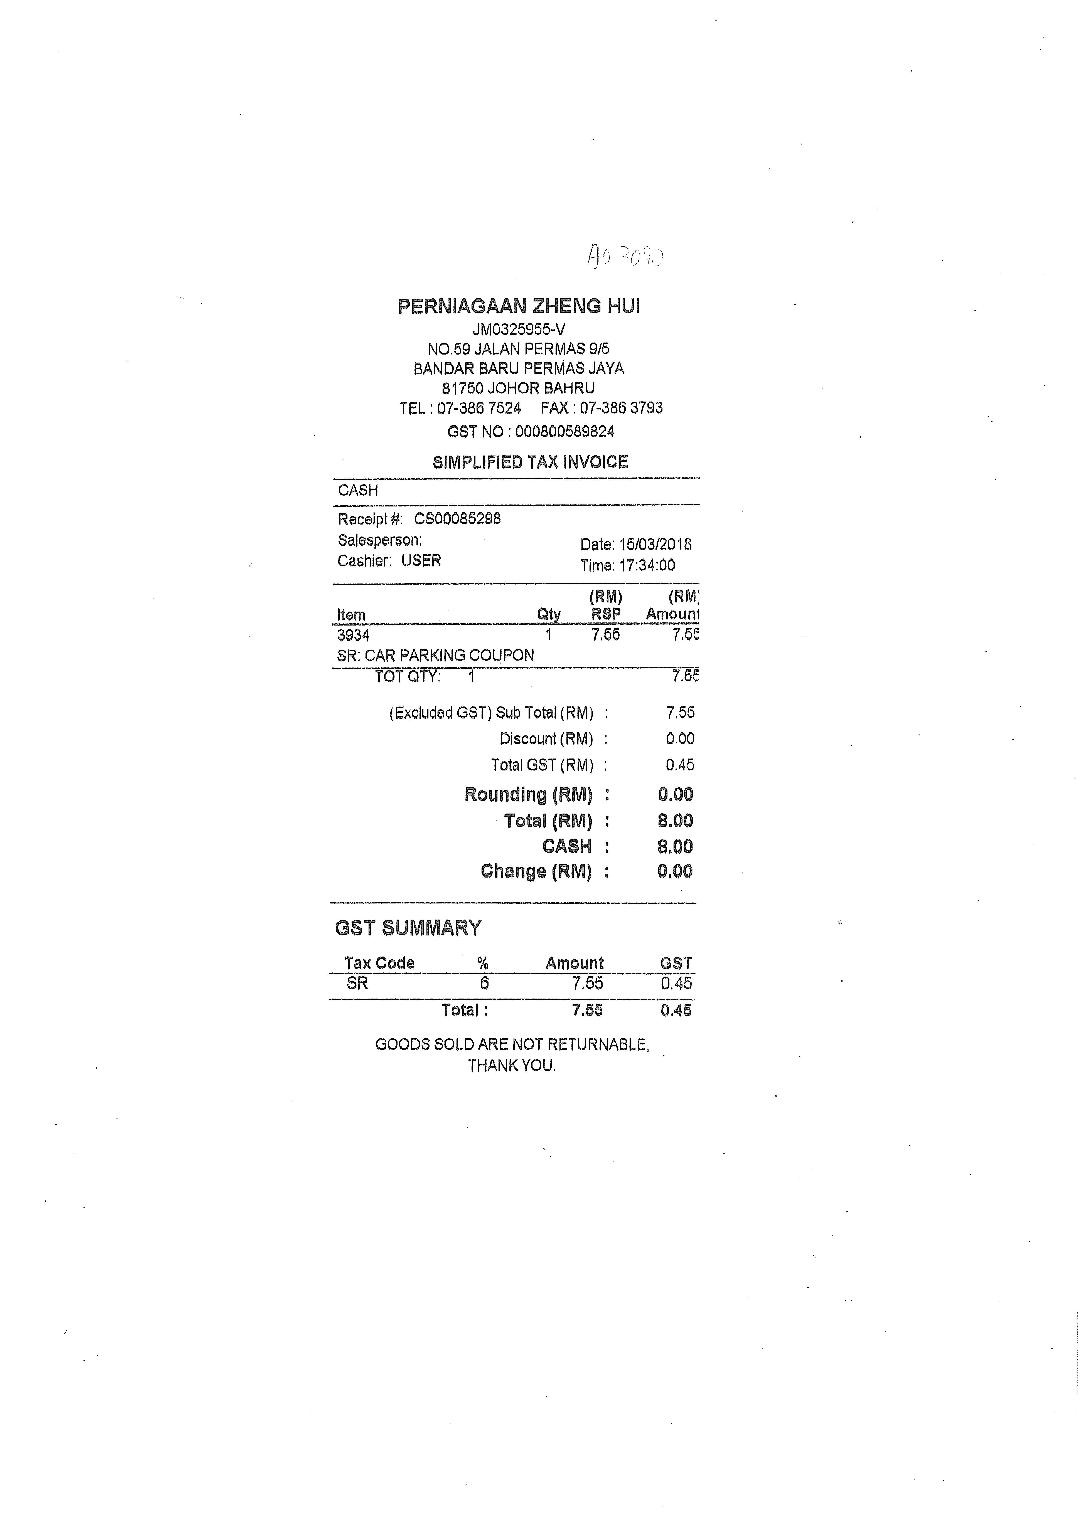
PERNIAGAAN ZHENG HUI
JM0325965-V
NO.59 JALAN PERMAS 9/5
BANDAR BARU PERMAS JAYA
81760 JOHOR BAHRU
TEL : 07-386 7524
GST NO : 000800589824
SIMPLIFIED TAX INVOICE
CASH
RACEJPT #:
CS00085298
SALESPERSON:
DATE: 15/03/2018
CASHIER:
USER
TIME: 17:34:00
(RM)
(RM)
ITEM
QTY
RSP
AMOUNT
3934
1
7.65
7.55
SR: CAR PARKING COUPON
TOT QTY:
1
7.66
(EXCLUDED GST) SUB TOTAL (RM) :
7.55
DISCOUNT (RM) :
0.00
TOTAL GST (RM) :
0.45
ROUNDING (RM) :
0.00
TOTAL (RM) :
8.00
CASH :
8.00
CHANGE (RM) :
0.00
GST SUMMARY
TAX CODE
%
AMOUNT
GST
SR
6
7.55
0.45
TOTAL :
7.55
0.45
GOODS SOLD ARE NOT RETURNABLE,
THANK YOU.
FAX : 07-386 3793